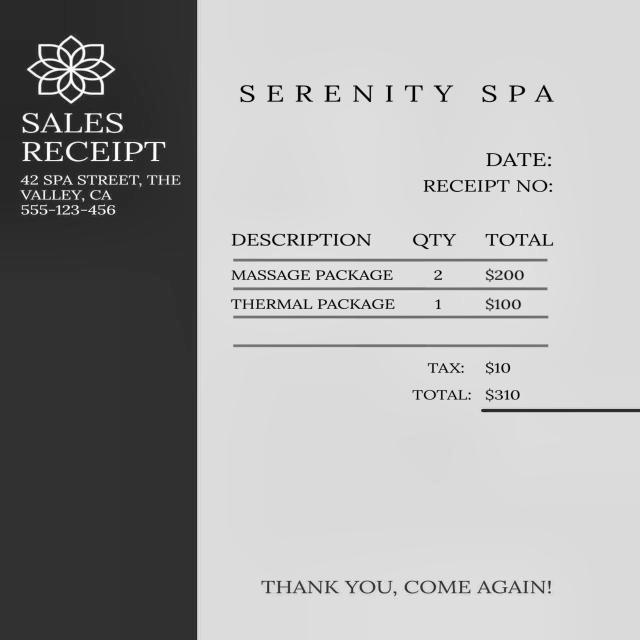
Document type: Invoice